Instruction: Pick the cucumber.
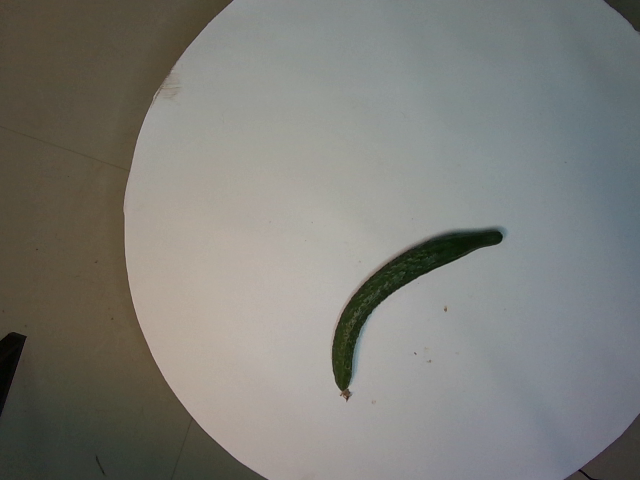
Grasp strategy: vertical